Question: How does the patient history play a role?
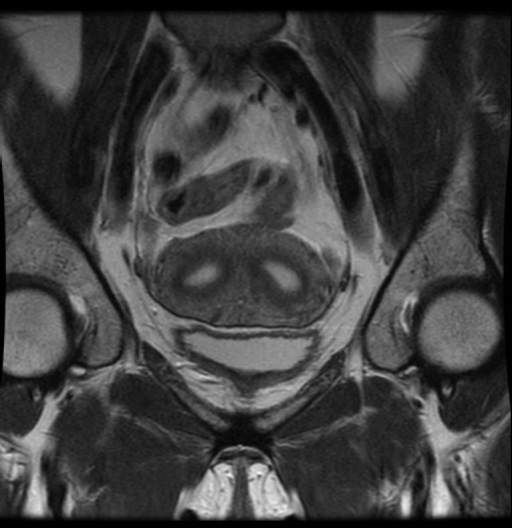
Answer: The patient's history of G1P0A1L0 with 6-7 episodes abnormal menstrual bleeding, FMH included Pt's mother took DES is key in understanding the case.